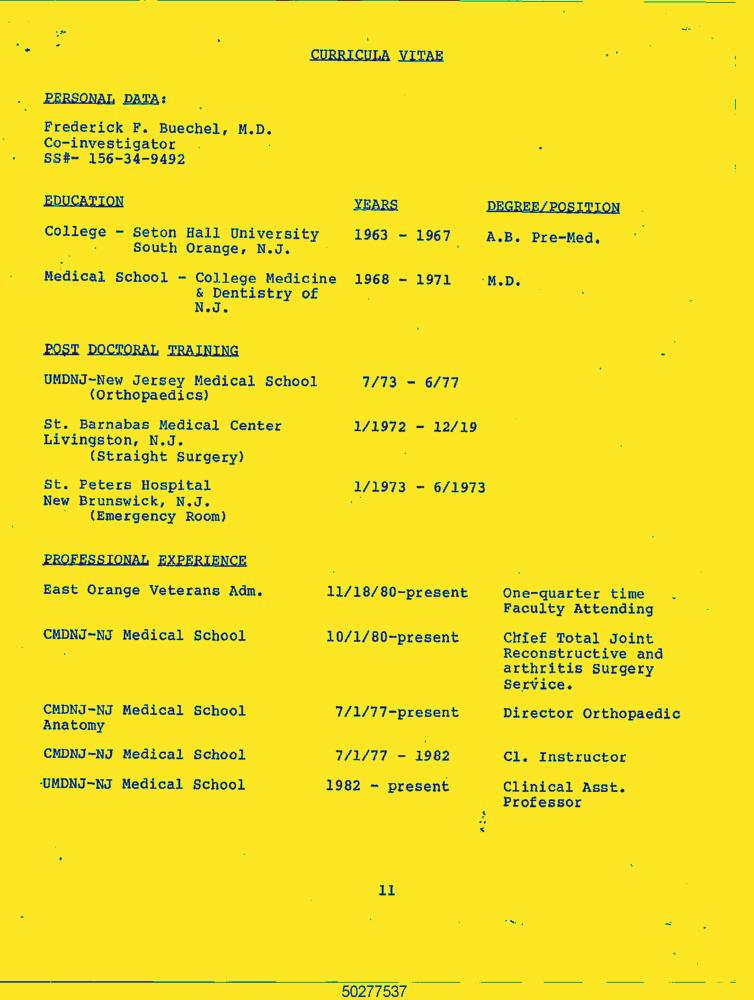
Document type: Resume-Doc